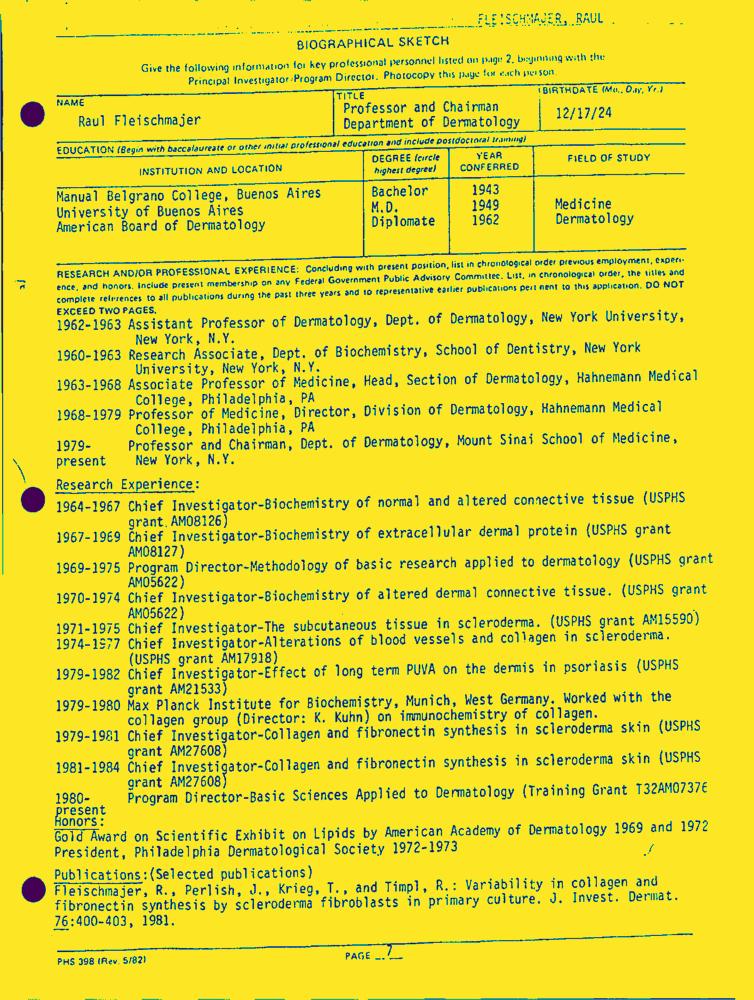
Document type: Resume-Doc